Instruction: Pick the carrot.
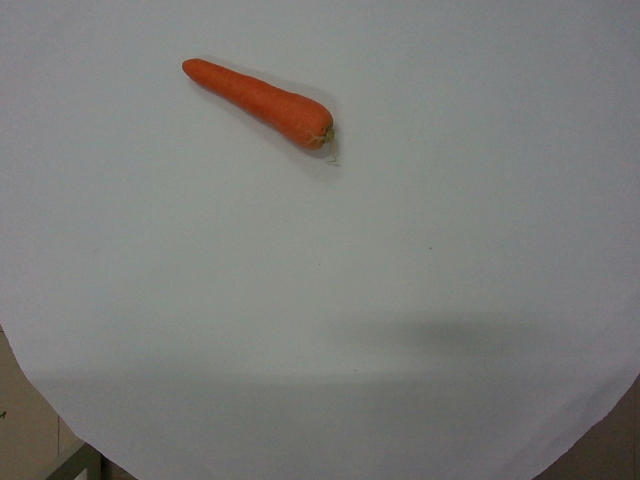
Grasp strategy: vertical